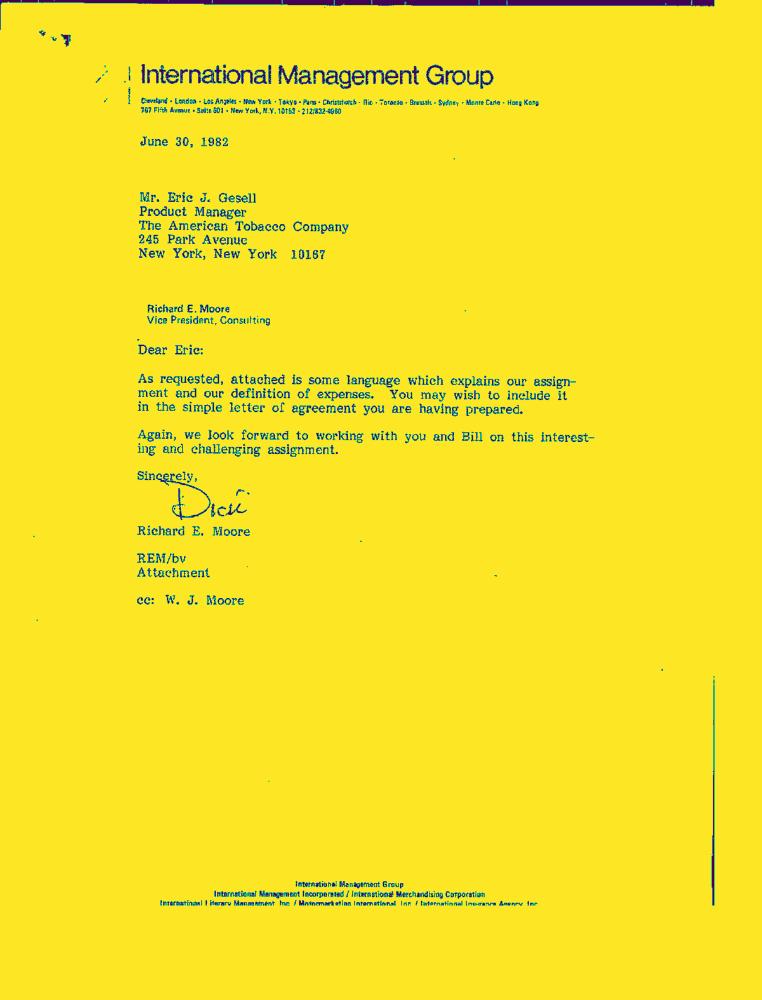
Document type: Letter-Doc